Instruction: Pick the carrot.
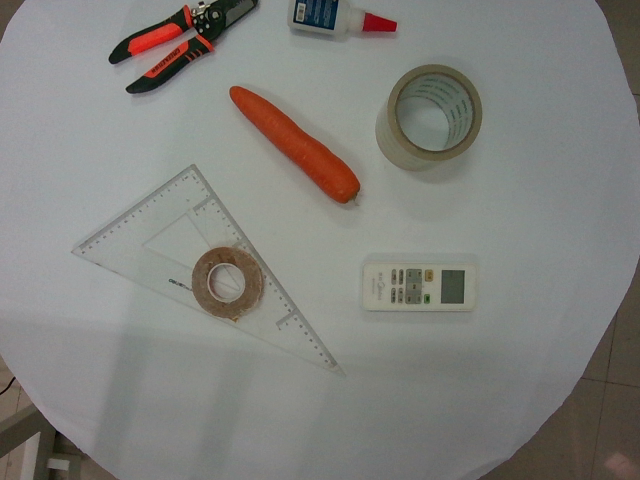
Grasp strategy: vertical